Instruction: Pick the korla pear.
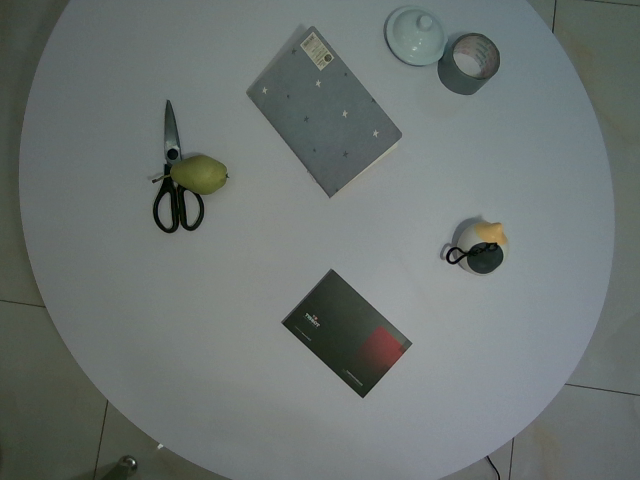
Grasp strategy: vertical